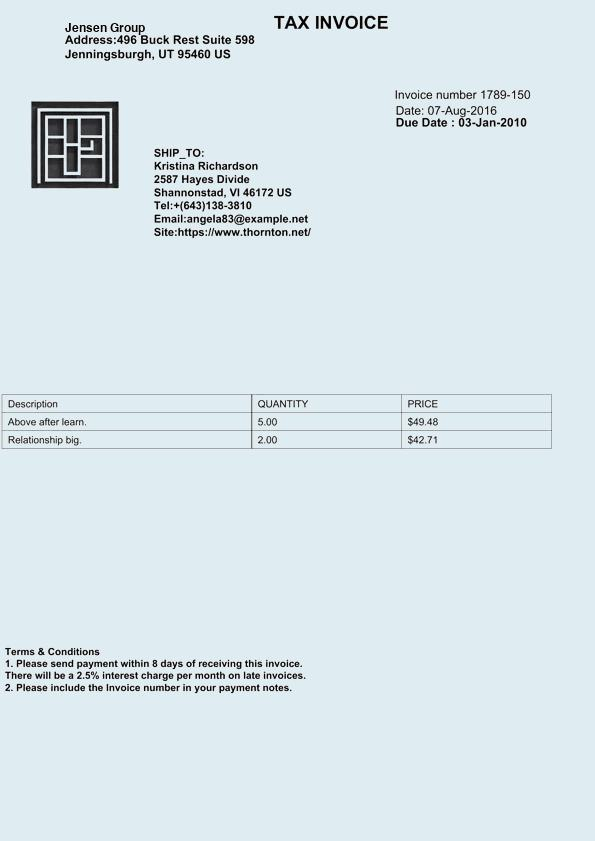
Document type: Invoice